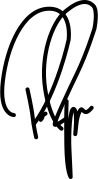
Signature of: prince royce